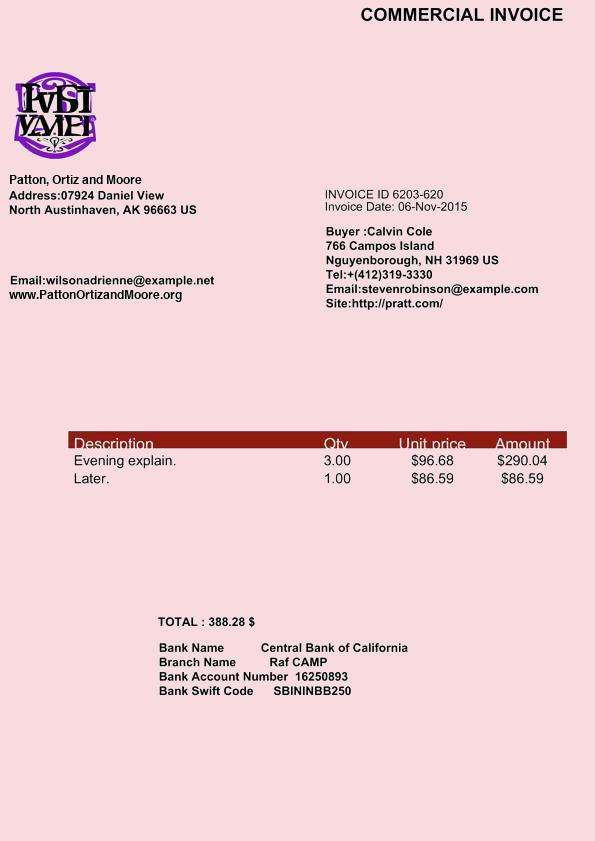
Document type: Invoice